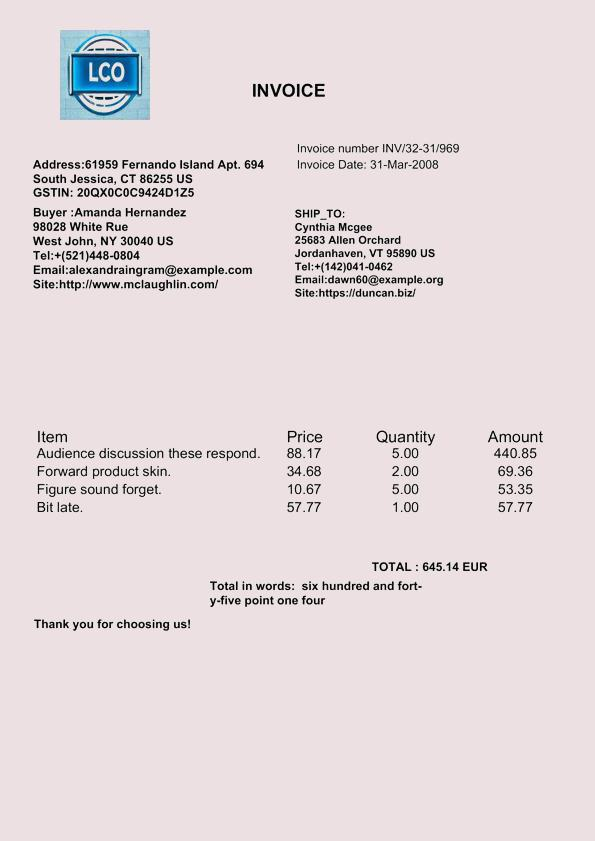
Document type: Invoice